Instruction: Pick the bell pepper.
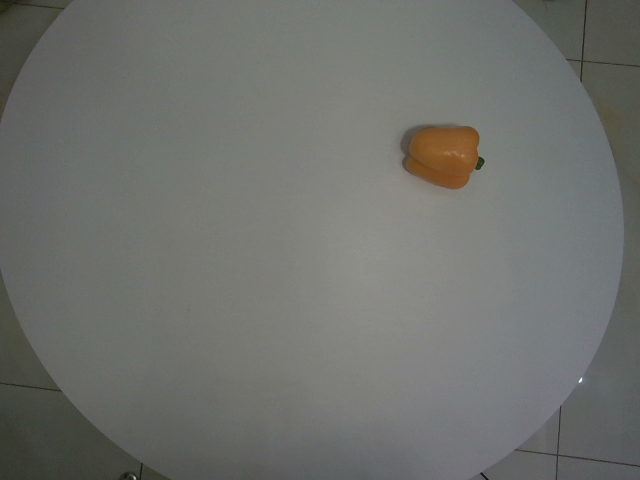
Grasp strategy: vertical